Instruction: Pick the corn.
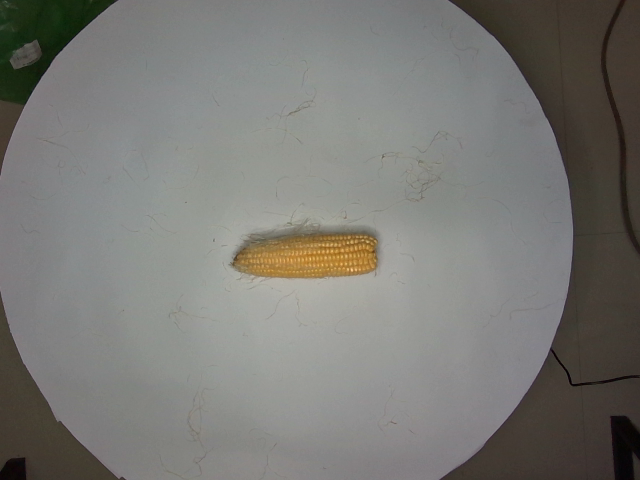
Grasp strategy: vertical